Question: What is the address or location of the property listed in the document?
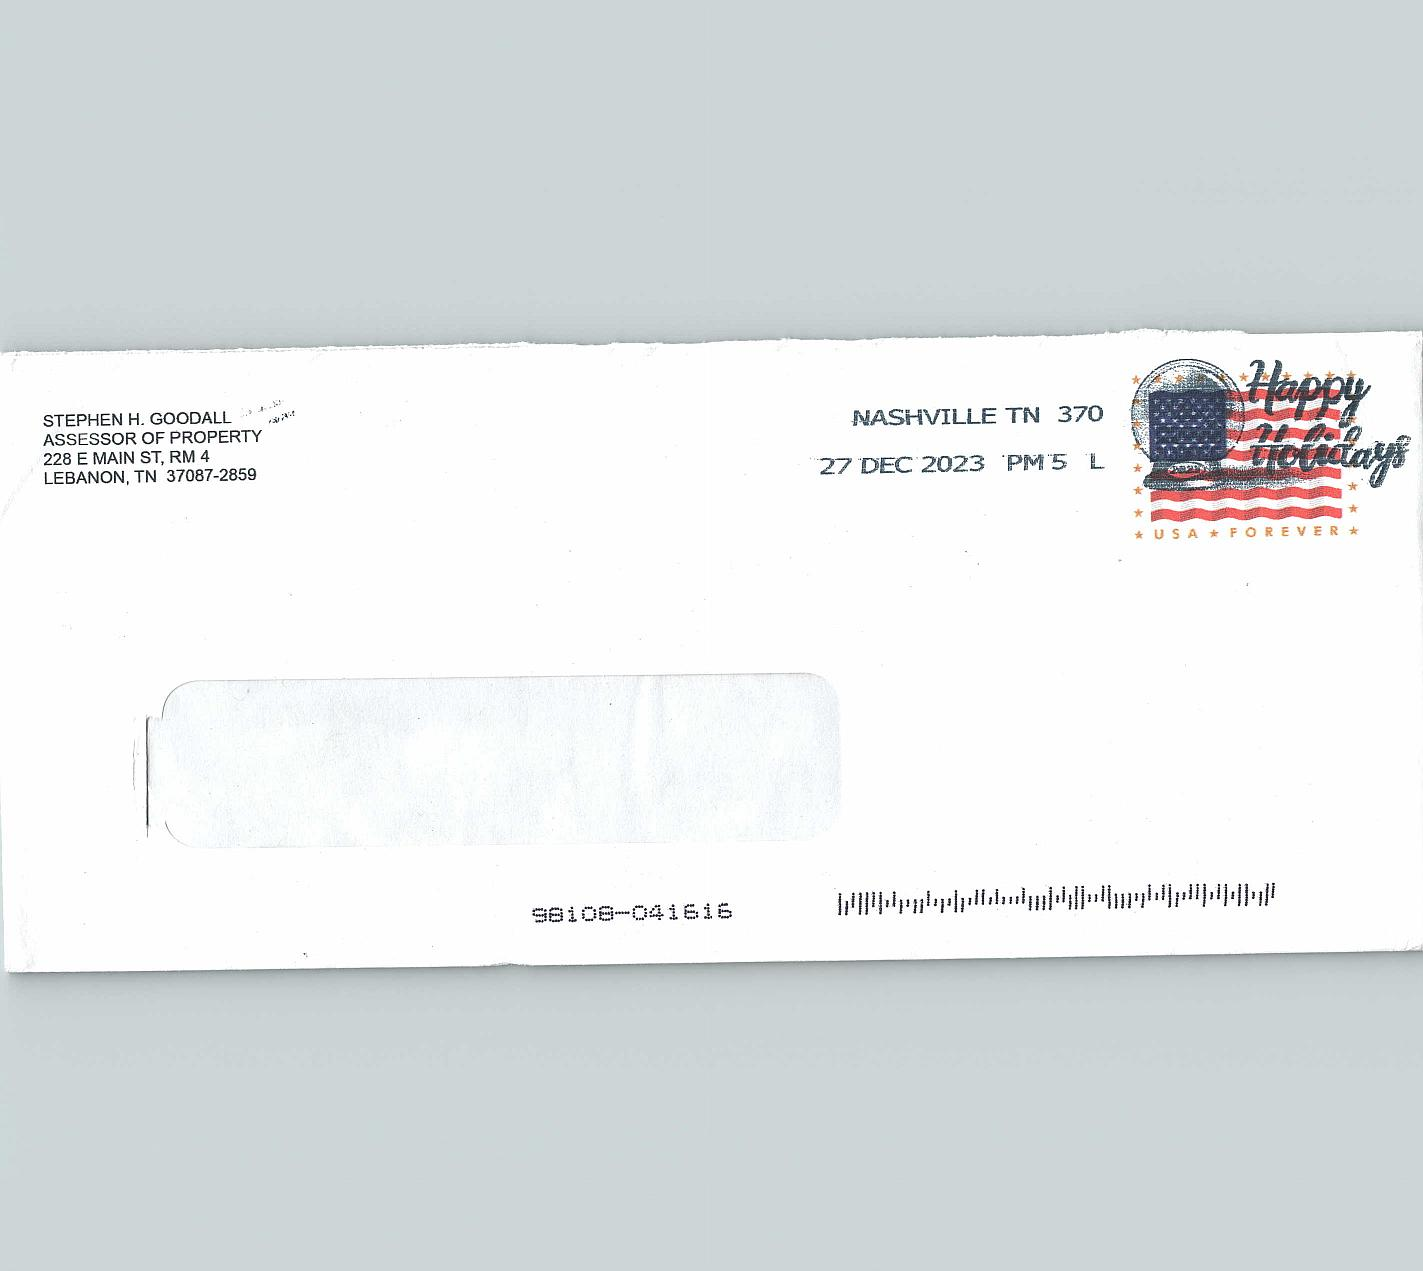
Answer: "228 E MAIN ST, RM 4"